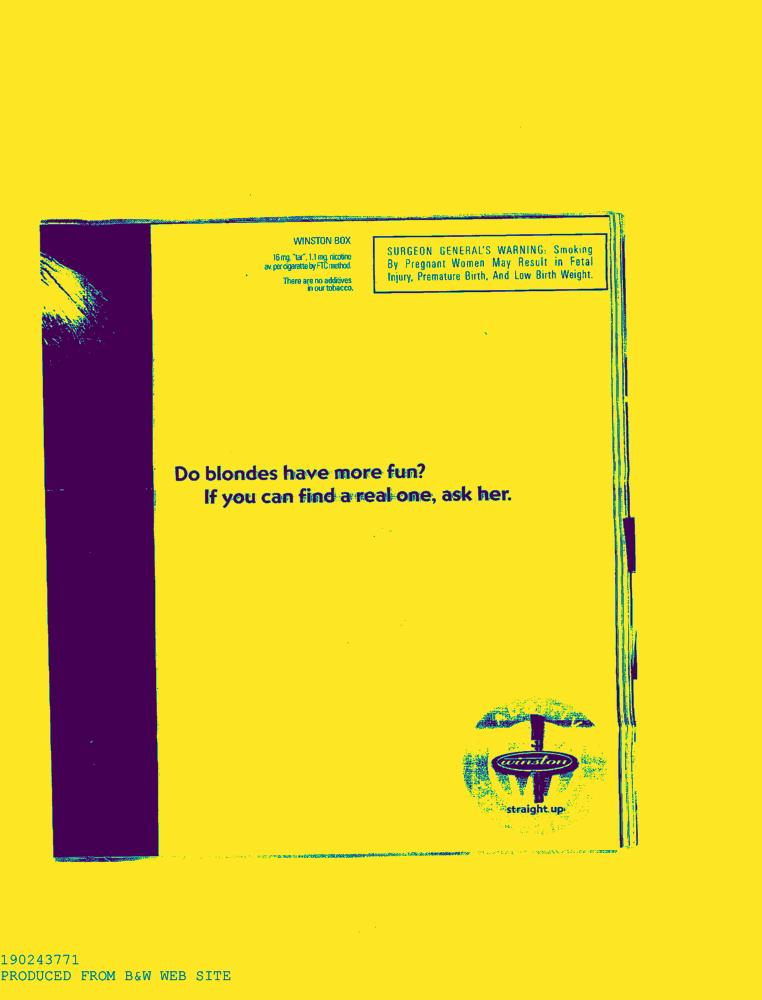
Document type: AD